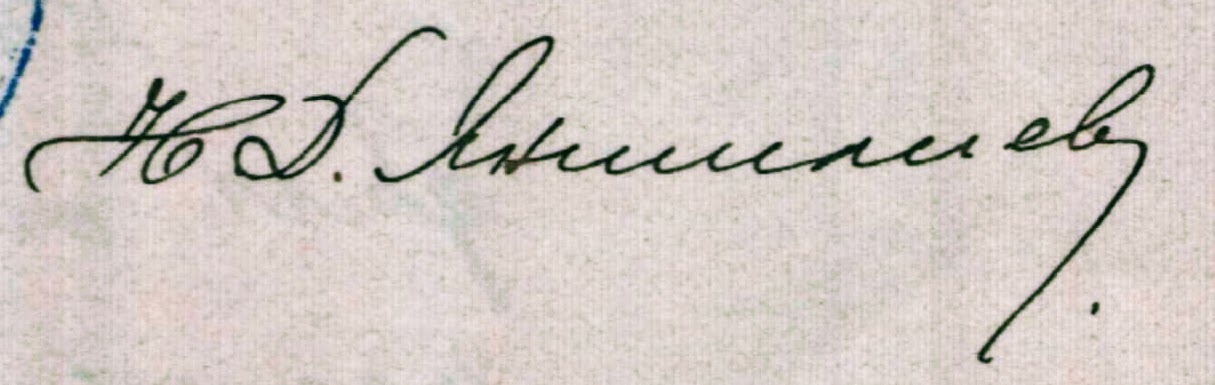
Signature of: nikola yanishliev